Question: What do the imaging results show?
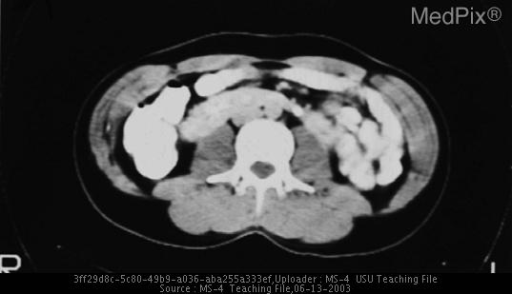
Answer: The imaging shows CT shows that the isthmus of the horseshoe kidney is thick and enhances to the same degree as the rest of the kidney, proving it to be functioning renal tissue rather than simply a fibrous band.  Notice that the isthmus of the horseshoe kidney is constrained by the inferior mesenteric artery, the structure that prevented tis continued ascention within the abdomen.  Note on conventional angiography that supernumary renal arteries are present bilaterally, a common finding associated with this entity.
Note the severe bilateral hydronephrosis secondary, in all likelyhood, to severe vesicoureteric reflux.  the IUP show a duplicated ureter on the right. HORSESHOE KIDNEY.